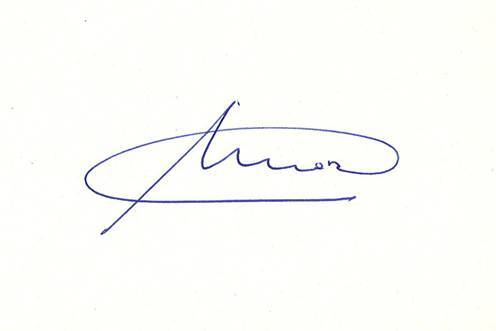
Signature of: francisca mora veny